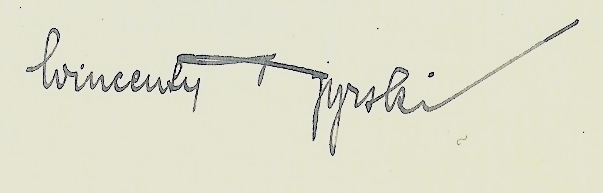
Signature of: wincenty byrski